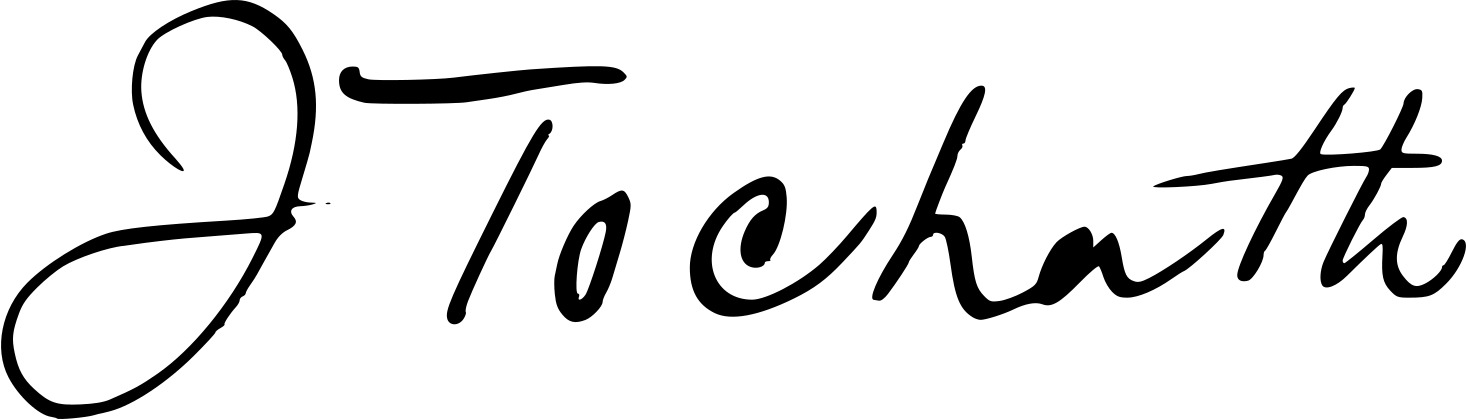
Signature of: james tochatti